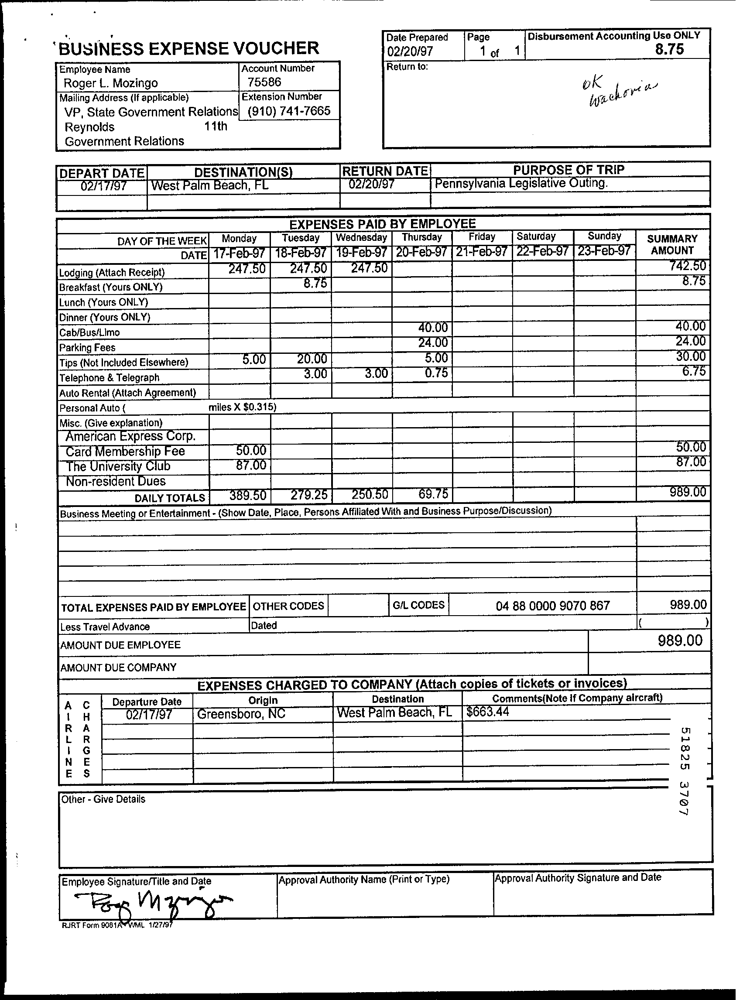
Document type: Invoice